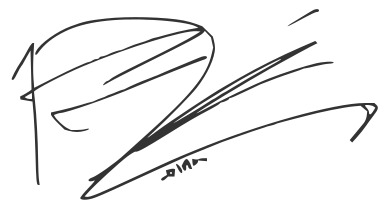
Signature of: lee chan